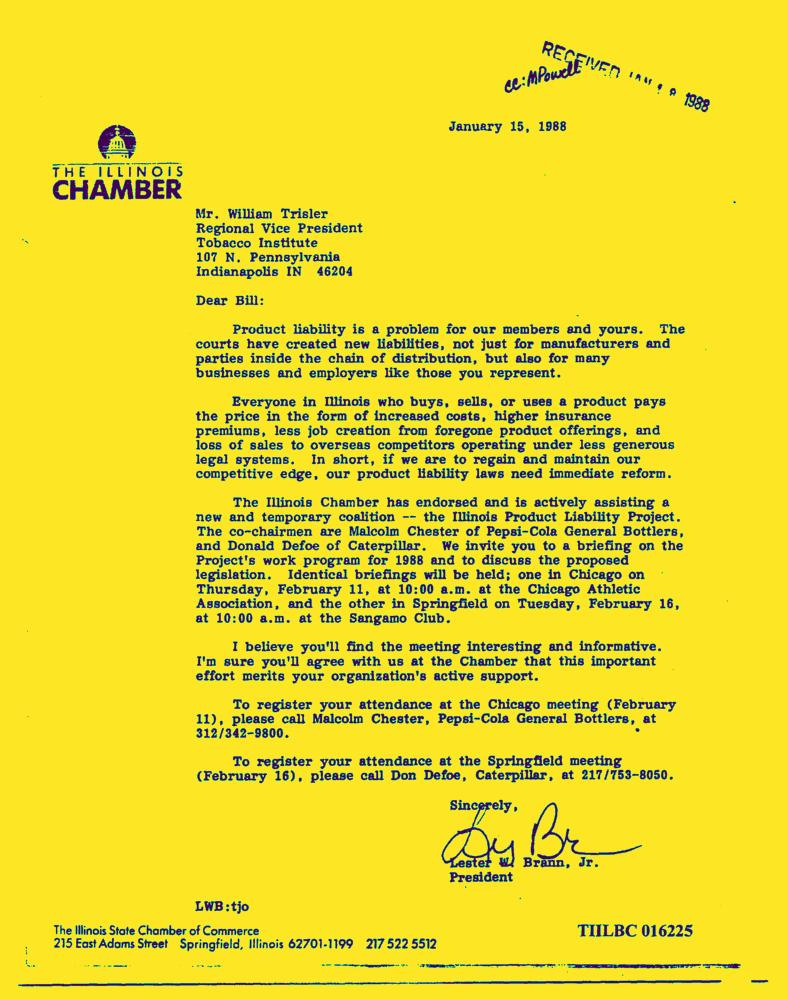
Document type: Letter-Doc